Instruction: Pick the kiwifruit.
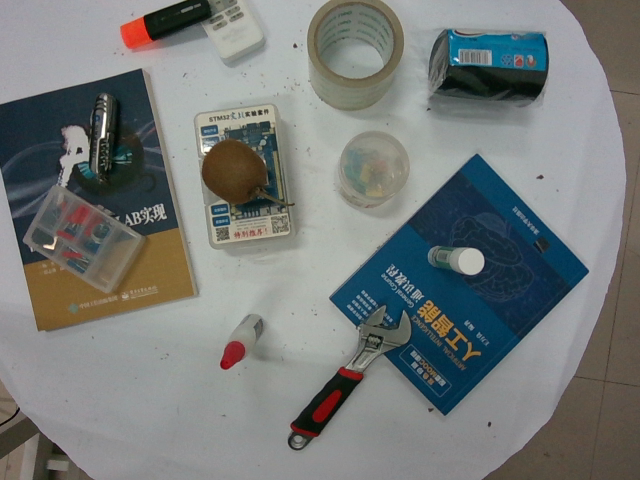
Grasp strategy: vertical